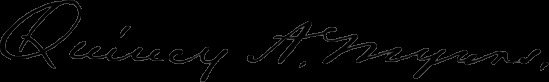
Signature of: quincy alden myers